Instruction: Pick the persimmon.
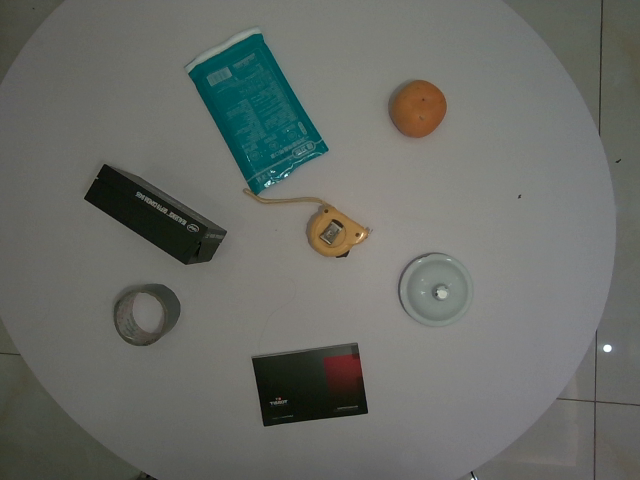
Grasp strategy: vertical